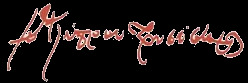
Signature of: chrysostomos i of cyprus